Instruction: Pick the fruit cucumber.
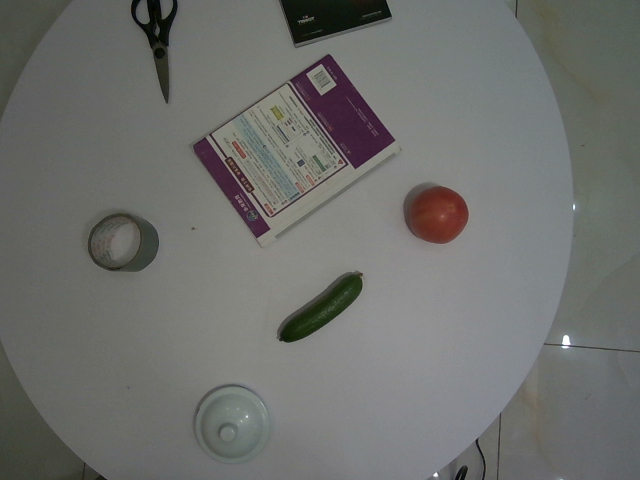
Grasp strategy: vertical